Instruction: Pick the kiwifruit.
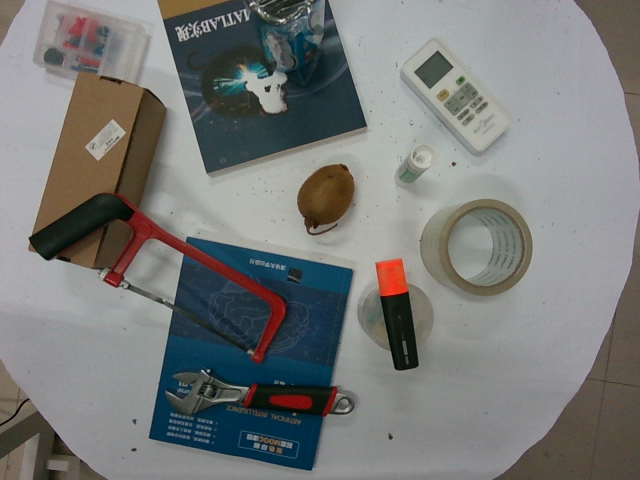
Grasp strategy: vertical